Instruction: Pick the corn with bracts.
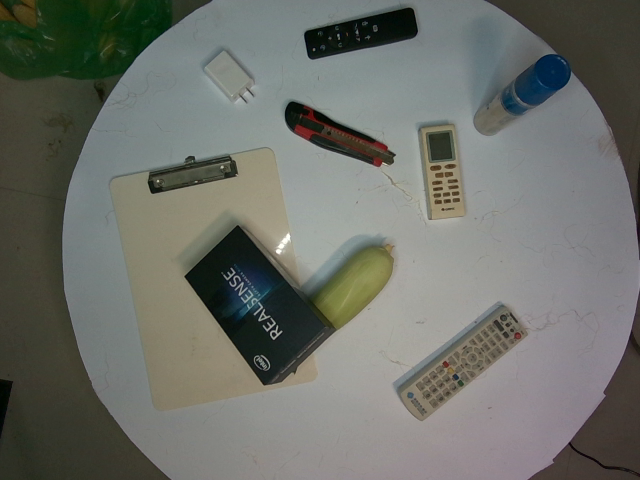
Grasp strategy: vertical